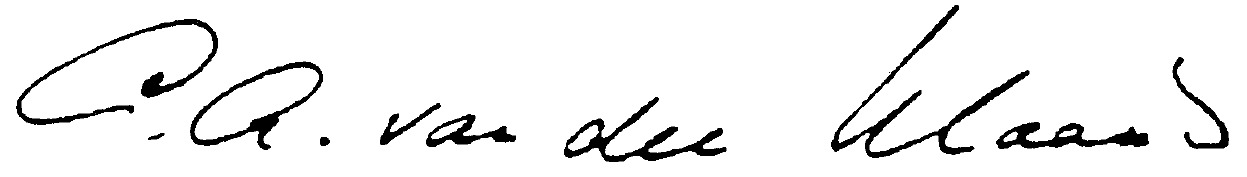
Signature of: chris van der klaauw